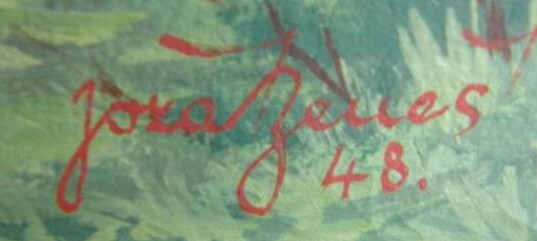
Signature of: josef beneš